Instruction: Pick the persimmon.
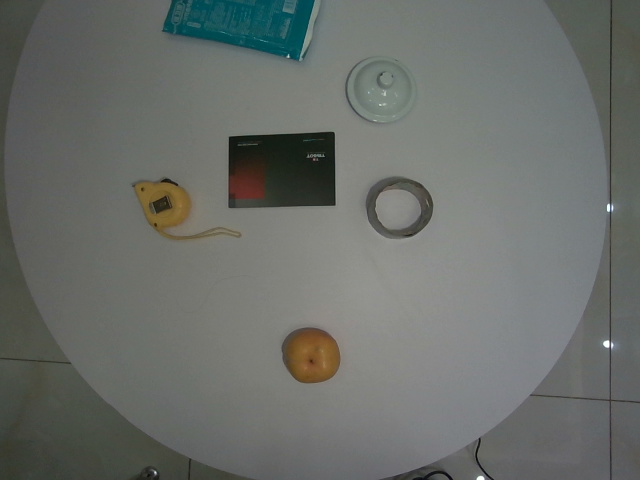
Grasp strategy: vertical